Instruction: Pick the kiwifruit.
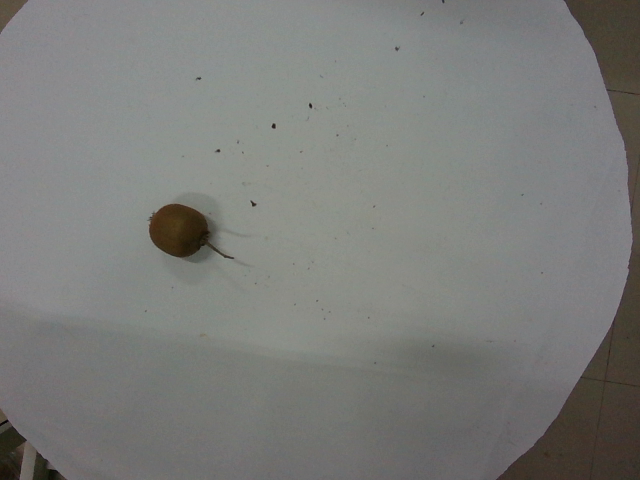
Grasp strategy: vertical